Question: What do the imaging results show?
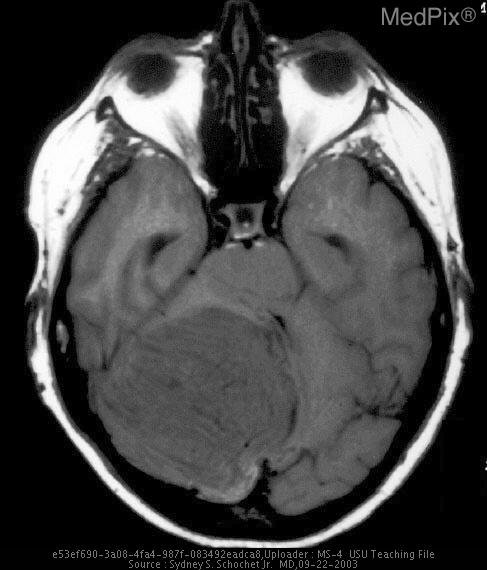
Answer: The imaging shows Fig 1. Axial T1 weighted MRI shows coarse striations resulting from irregular, abnormally thickened cerebellar folia.

Fig 2. Axial T2 weighted MRI also showing the same coarse striations resulting from abnormally thick cerebellar folia.

Fig 3. Gross appearance of a portion of the surgical specimen showing the coarse widened folia.

Fig 4. Low magnification histological section showing subpial of myelinated fibers overlying a band of large neurons that replace the Purkinje cells and outer portion of the internal granular cell layer.

Fig 5. Higher magnification of the abnormal large neurons. Axial T1 weighted MRI shows coarse striations resulting from irregular, abnormally thickened cerebellar folia..